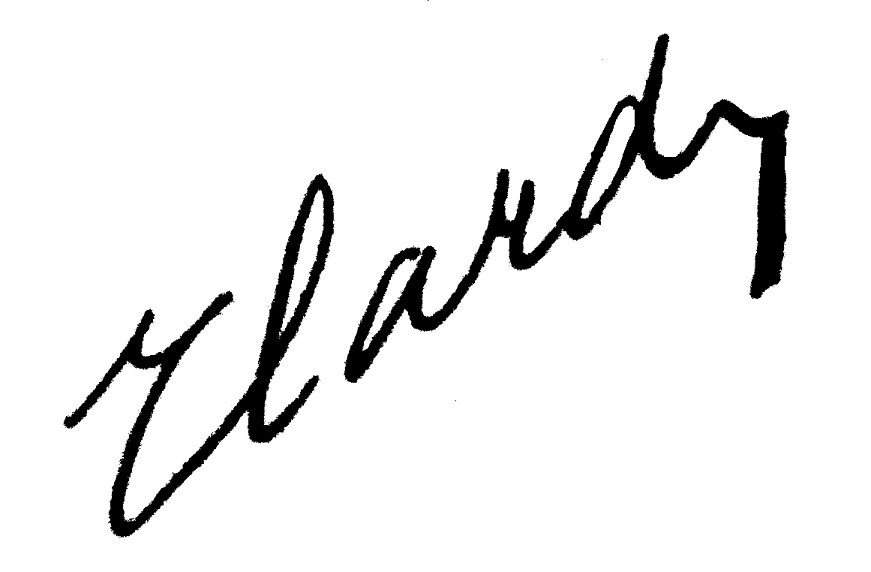
Signature of: jules carde